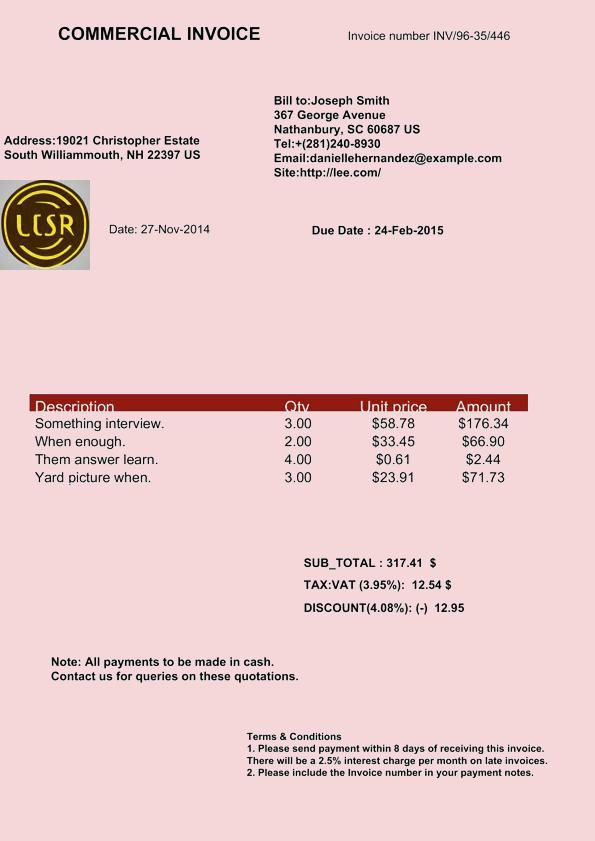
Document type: Invoice